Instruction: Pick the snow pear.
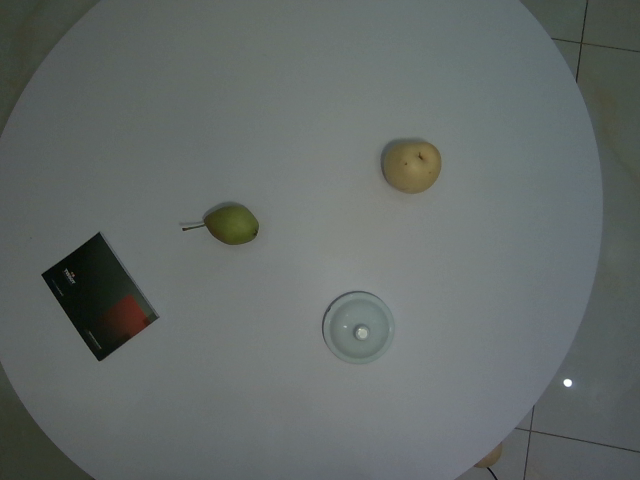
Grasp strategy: vertical